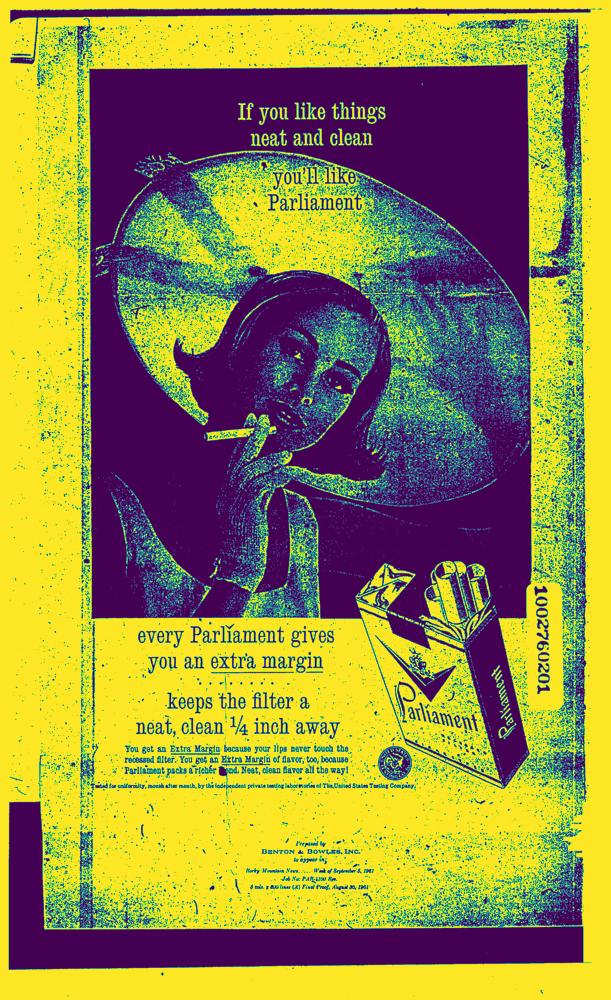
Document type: AD